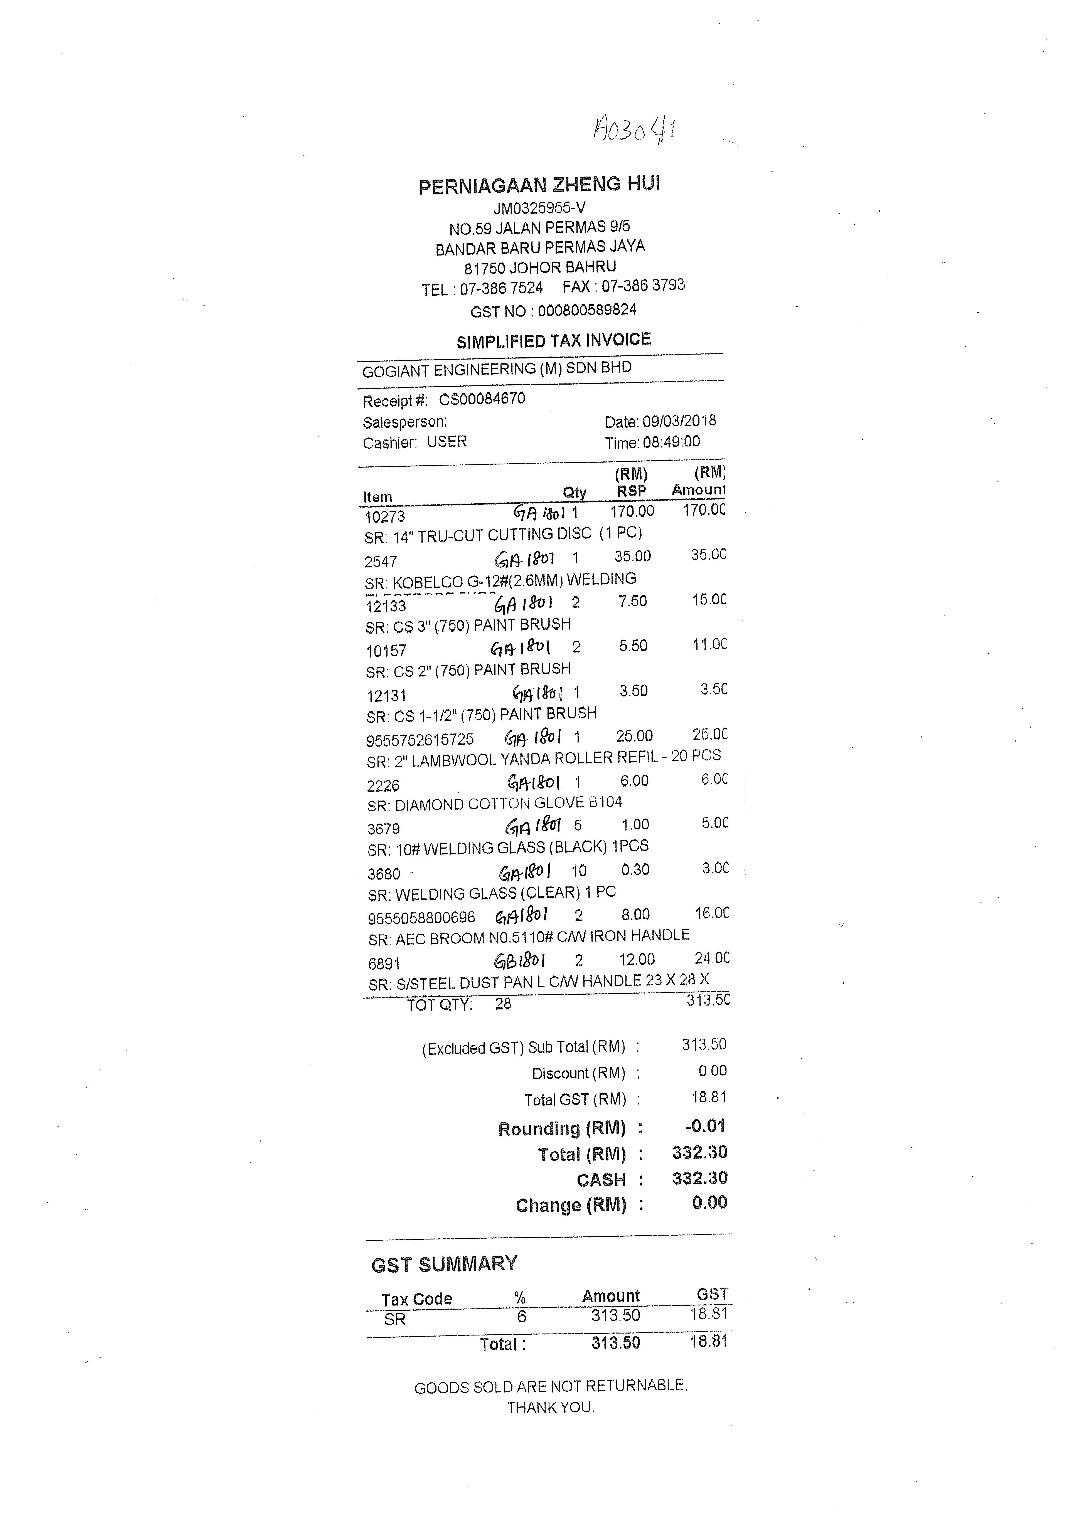
PERNIAGAAN ZHENG HUI
JM0325955-V
NO.59 JALAN PERMAS 9/5
BANDAR BARU PERMAS JAYA
81750 JOHOR BAHRU
TEL : 07-386 7524
FAX : 07-386 3793
GST NO : 000800589824
SIMPLIFIED TAX INVOICE
GOGIANT ENGINEERING (M) SDN BHD
RECEIPT #: CS00084670
SALESPERSON:
DATE: 09/03/2018
CASHIER: USER
TIME: 08:49:00
(RM)
(RM)
ITEM
QTY
RSP
AMOUNT
10273
1
170.00
170.00
SR: 14" TRU-CUT CUTTING DISC (1 PC)
2547
1
35.00
35.00
SR: KOBELCO G-12#(2.6MM) WELDING
12133
2
7.50
15.00
SR: CS 3" (750) PAINT BRUSH
10157
2
5.50
11.00
SR: CS 2" (750) PAINT BRUSH
12131
1
3.50
3.50
SR: CS 1-1/2" (750) PAINT BRUSH
9555752615725
1
25.00
25.00
SR:2" LAMBWOOL YANDA ROLLER REFIL - 20 PCS
2226
1
6.00
6.00
SR: DIAMOND COTTON GLOVE 8104
3679
5
1.00
5.00
SR: 10# WELDING GLASS (BLACK) 1PCS
3680
10
0.30
3.00
SR: WELDING GLASS (CLEAR) 1 PC
9555058800696
2
8.00
16.00
SR: AEC BROOM NO.5110# C/W IRON HANDLE
6891
2
12.00
24.00
SR: S/STEEL DUST PANL C/W HANDLE 23 X 28 X
TOT QTY:
28
313.50
(EXCLUDED GST) SUB TOTAL (RM) :
313.50
DISCOUNT (RM) :
0.00
TOTAL GST (RM) :
18.81
ROUNDING (RM) :
-0.01
TOTAL (RM) :
332.30
CASH :
332.30
CHANGE (RM) :
0.00
GST SUMMARY
TAX CODE
%
AMOUNT
GST
SR
6
313.50
18.81
TOTAL :
313.50
18.81
GOODS SOLD ARE NOT RETURNABLE.
THANK YOU.